Question: What is the main concern?
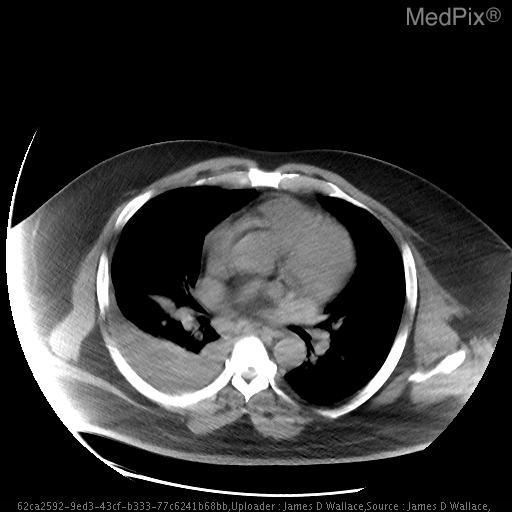
Answer: The findings suggest Rads:
AP CXR demonstrates patchy alveolar infiltrates in bilateral lower lung zones. Representing  loculated pleural effusions
Chest CT demonstrates bilateral effusions with R>L.  Multiple bilateral peripherally distributed nodular opacities with cavitations and feeding vessels leading to the peripheral lung lesions. demonstrates bilateral effusions with R>L.  Multiple bilateral peripherally distributed nodular opacities with cavitations and feeding vessels leading to the peripheral lung lesions.. The patient might have a history of 49-year-old male with PMH significant for end stage renal disease s/p external arteriovenous shunt placement for home dialysis presents with complaint of 3 days of fevers, chills, nausea, vomiting, anorexia, cough and pleuritic chest pain.  Patient had similar signs and symptoms 1 year, was found to have MSSA bacteremia with septic pulmonary emboli. Following shunt replacement and antimicrobial therapy he demonstrated improvement. Denies tobacco, alcohol or illicit drug use.  No family history of pulmonary disease or cancer.